Question: What appears to be the issue?
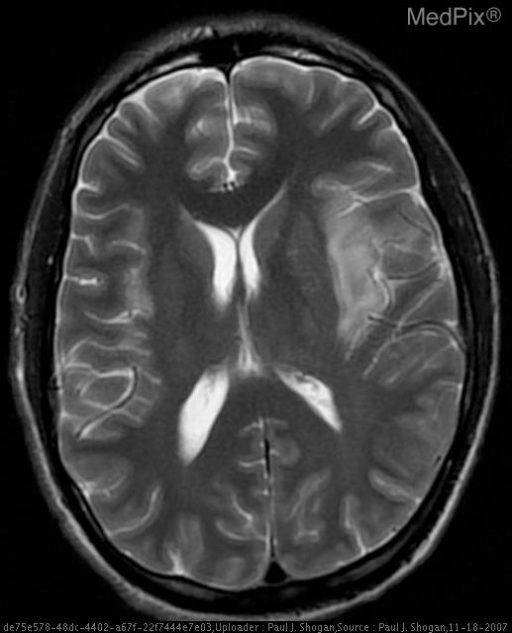
Answer: The findings suggest Non-contrast CT: Hypoattenuation in the left temporal and inferior frontal lobes.  Mild mass effect is also seen with effacement of the Sylvian cistern, and Ambient cistern.

Contrast enhanced CT:  Patchy peripheral enhancement in the bilateral temporal lobes, and insula.  There are also foci of circumscribed low density within the left insula, and evidence of subtle mass effect.

MRI:

DWI: T2 signal hyperintensity with restricted diffusion, in the left temporal lobe, and bilateral insula.

T2WI: Increased signal intensity and swelling of the gray matter of the left temporal lobe with mild mass effect, evidenced by effacement of the Ambient cistern at the left medial temporal lobe and midbrain.  Additionally, there is mild increased signal intensity of the right medial temporal lobe.  Also, there is increased signal intensity in the left greater than right insular gray matter.

Coronal T2-weighted FLAIR MR shows bilateral asymmetric involvement of the medial temporal lobes and insula.

T1WI:  Low signal intensity in the left greater than right insula secondary to surrounding edema, with no evidence of hyperintensity to suggest the presence of subacute blood products.

Post-gadolinium T1WI demonstrates patchy peripheral enhancement in the left temporal lobe, and left greater than right insula.. Axial T2 weighted image demonstrates increased signal intensity in the left greater than right insular gray matter.. The patient might have a history of 21 yo male presenting with fever, new onset of aphasia, and one episode of loss of consciousness..